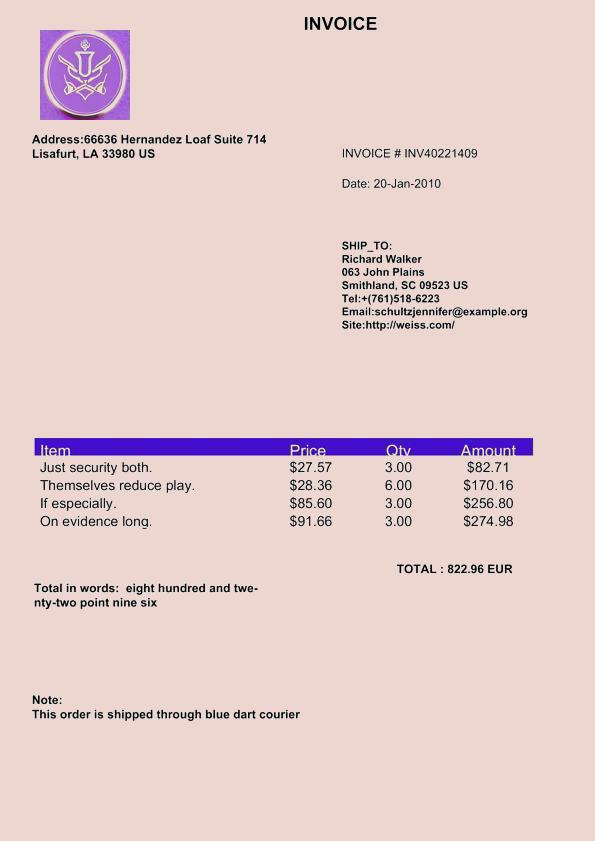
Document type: Invoice